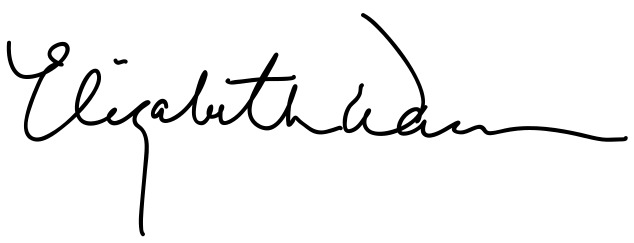
Signature of: elizabeth warren